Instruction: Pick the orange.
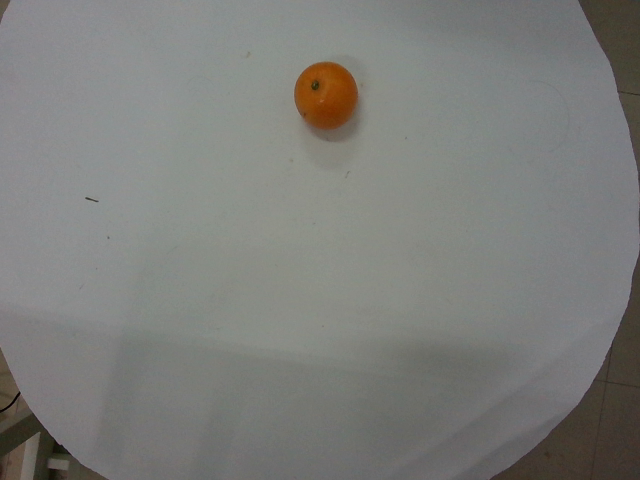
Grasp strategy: vertical